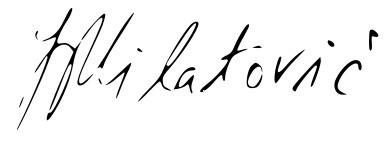
Signature of: jakov milatović